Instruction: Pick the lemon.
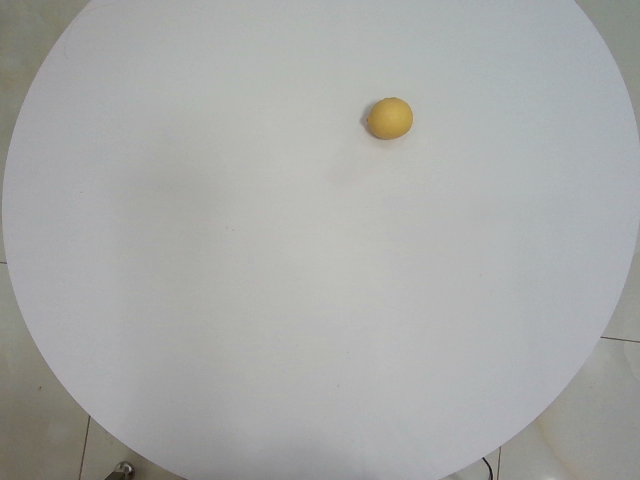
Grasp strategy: vertical